Question: Which state is mentioned in the document?
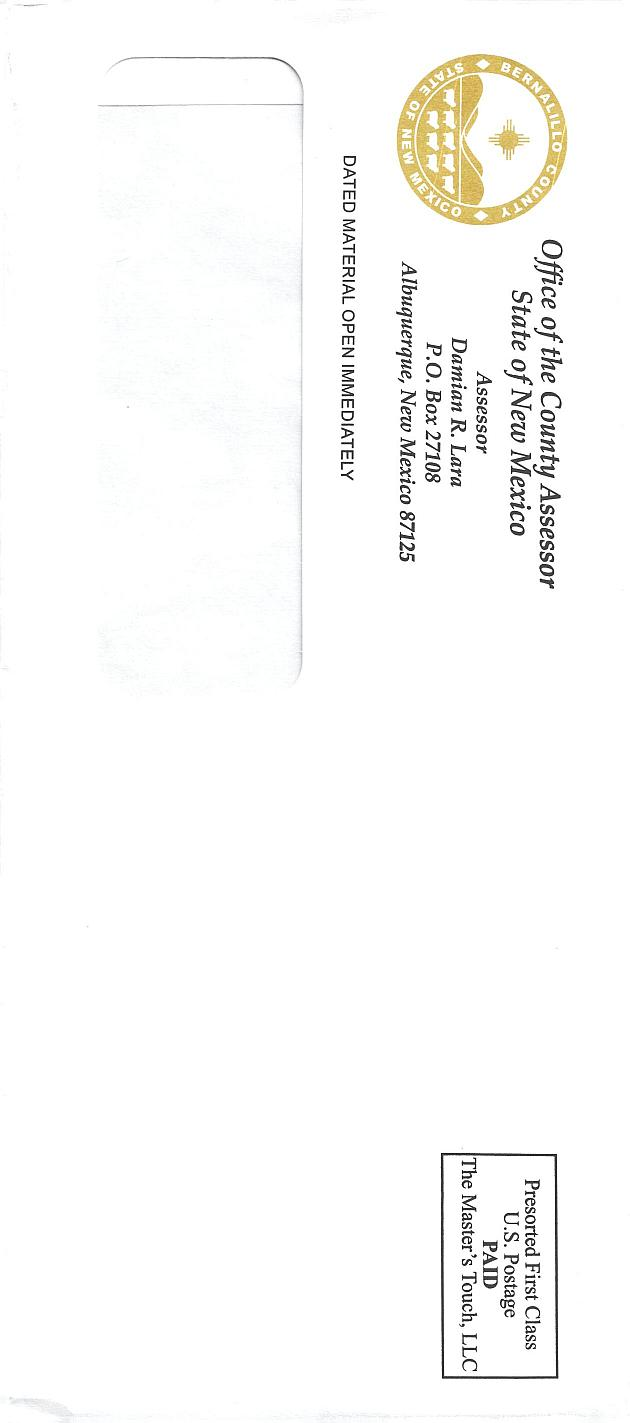
Answer: "New Mexico"